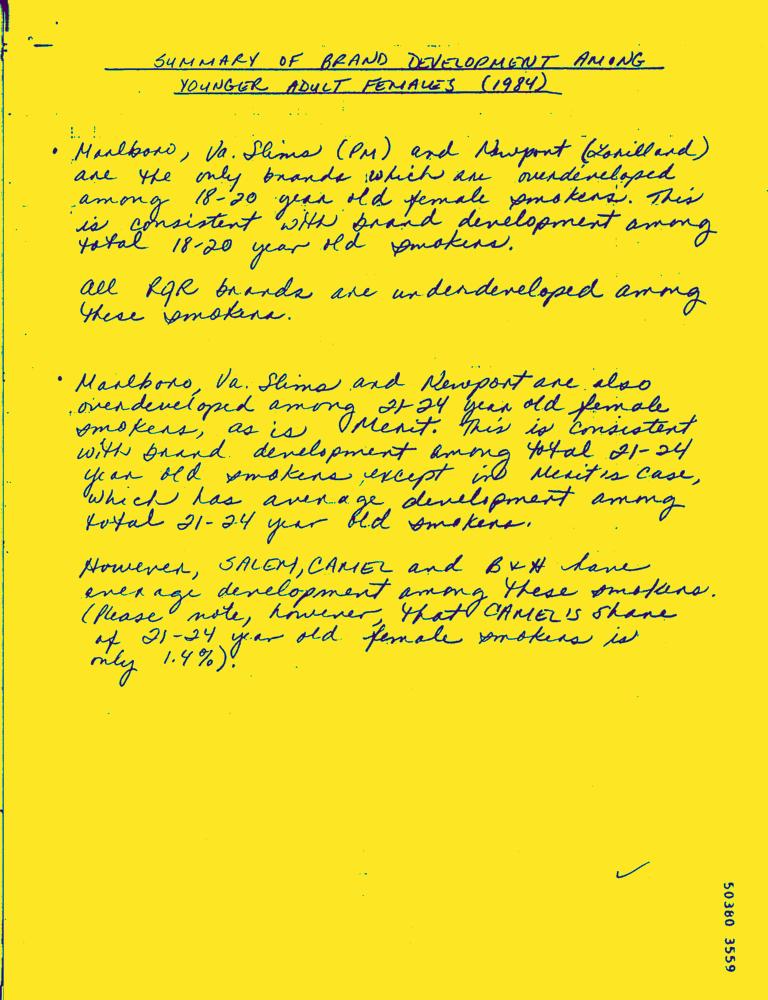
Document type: Hand-Written